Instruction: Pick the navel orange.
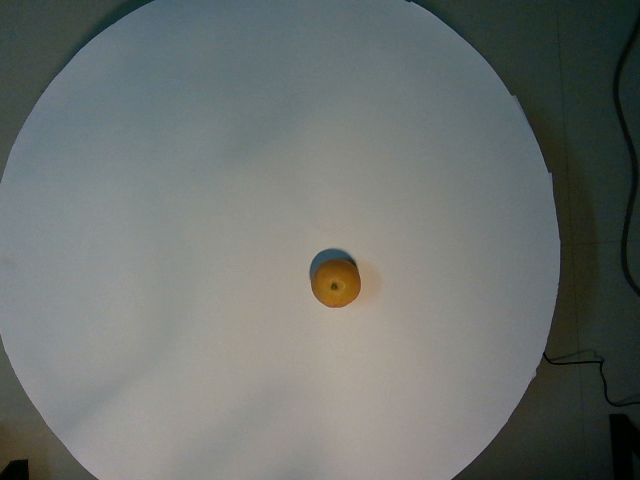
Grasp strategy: vertical